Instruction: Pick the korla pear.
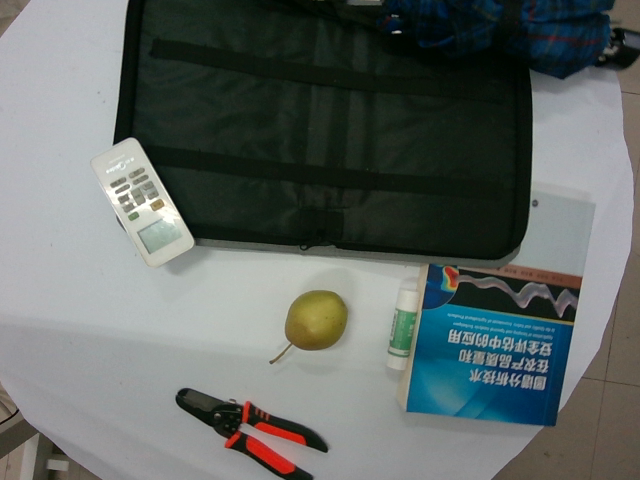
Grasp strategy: vertical